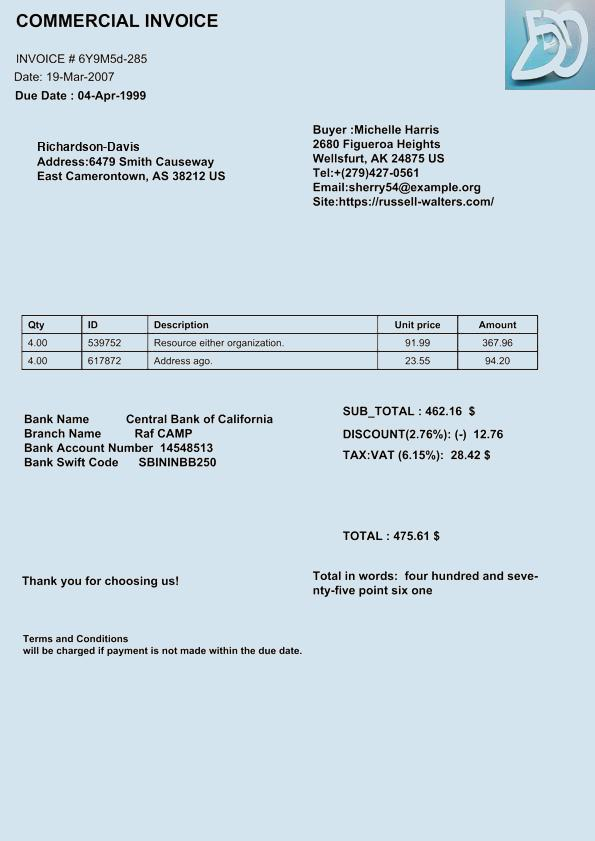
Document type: Invoice